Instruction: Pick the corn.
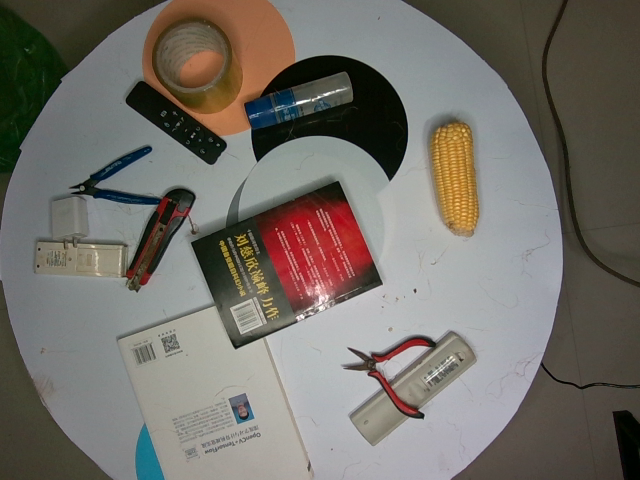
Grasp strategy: vertical